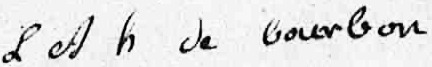
Signature of: louis antoine duke of enghien